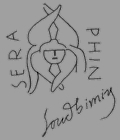
Signature of: séraphin soudbinine